Question: How is the property described in the document?
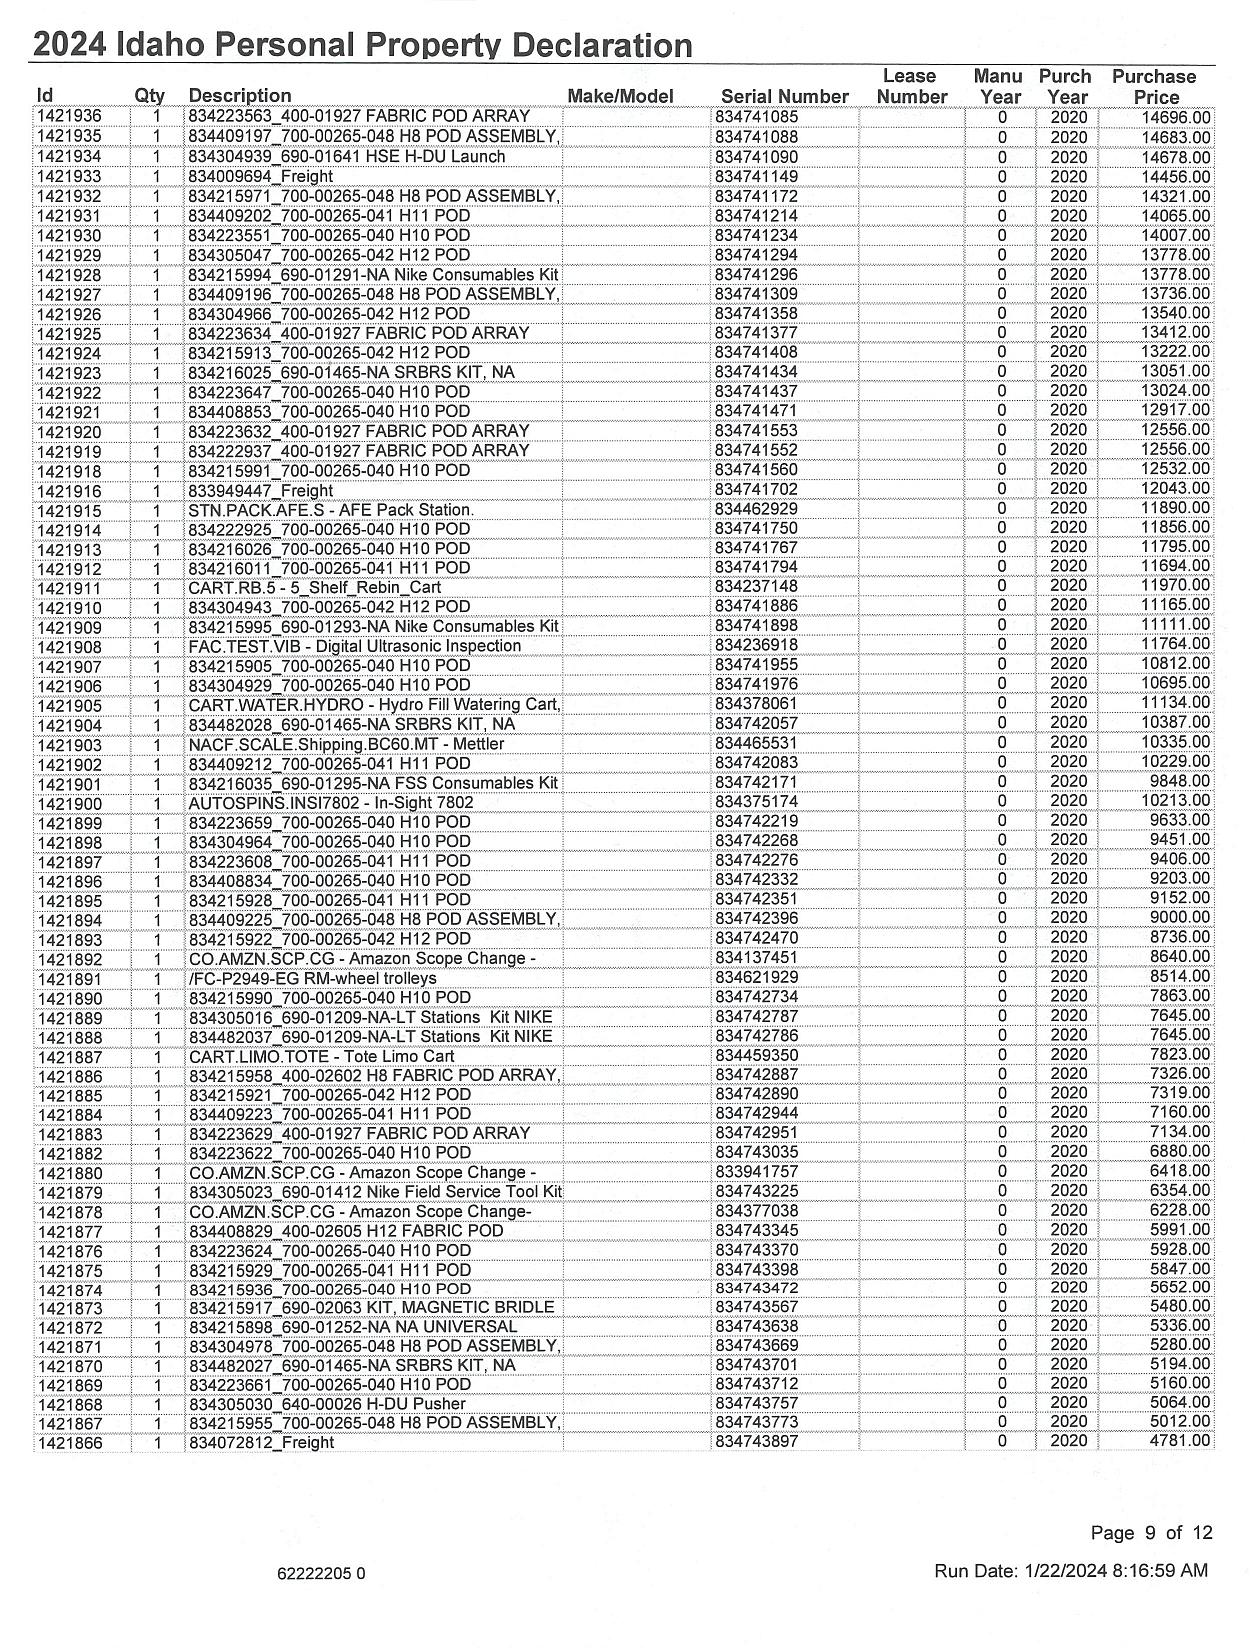
Answer: "Various personal property items like fabric pod arrays, H-DU launch devices, freight items, consumables kits, POD assemblies, etc."